Question: What are the imaging findings?
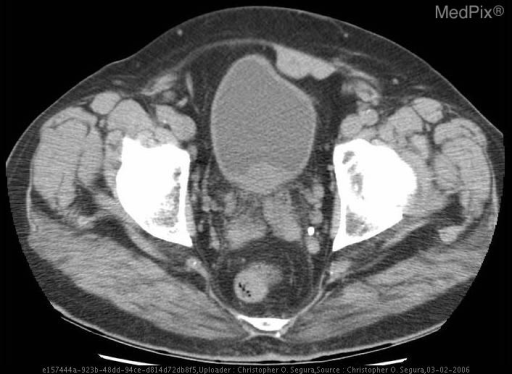
Answer: The imaging shows - Bilateral extrarenal pelves.
- No evidence of obstructing stones or stones in the bladder.
- Abnormal layering of contrast material within the posterior aspect of the bladder concerning for clot vs mural mass.
- Metastatic disease with spread to bilateral hilar and mediastinal lymph nodes.
- Metastatic disease with spread to left lower lung lobe. Axial image of non-contrast CT shows mural mass on posterior wall of bladder just above the level of the prostate. Non-contrast CT performed just 10 days prior was repeated due to the bladder not being fully distended. Enlarged prostate contributed to difficulty of this case because mass effect produced an indentation in the same portion of the bladder wall. Also note atrophy of right abdominal rectus with irregular contour of the left abdominal rectus muscle which the patient first noted after thoracic surgery..